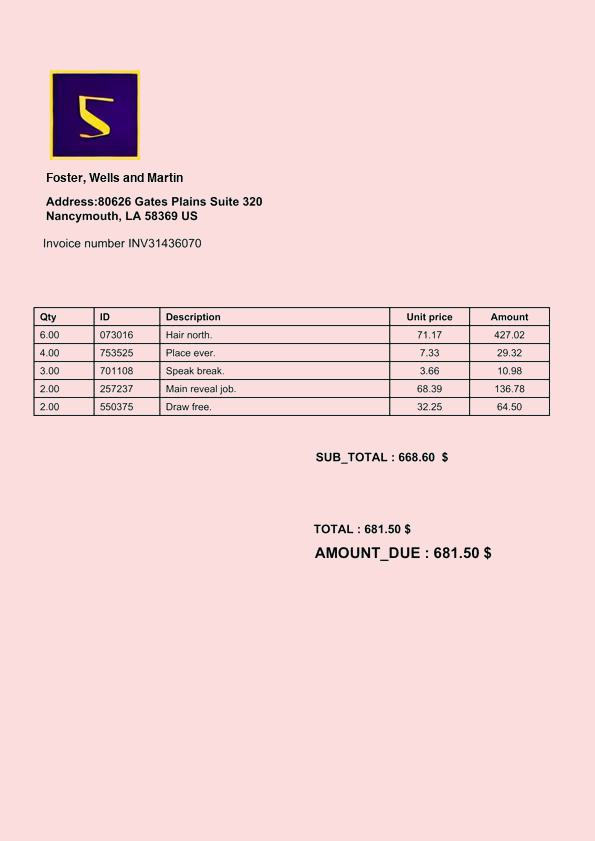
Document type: Invoice